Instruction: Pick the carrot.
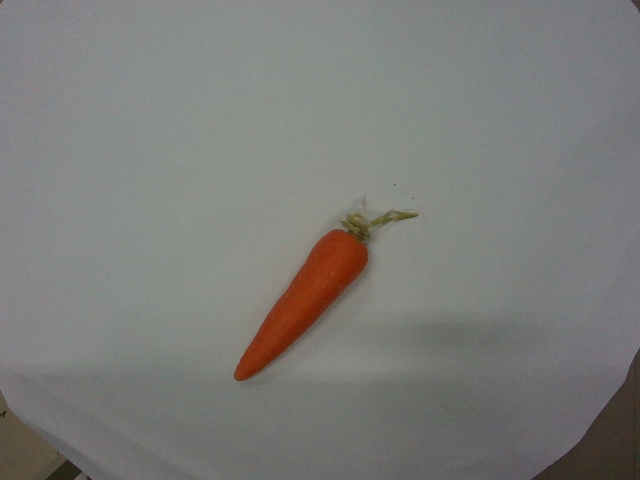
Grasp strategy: vertical